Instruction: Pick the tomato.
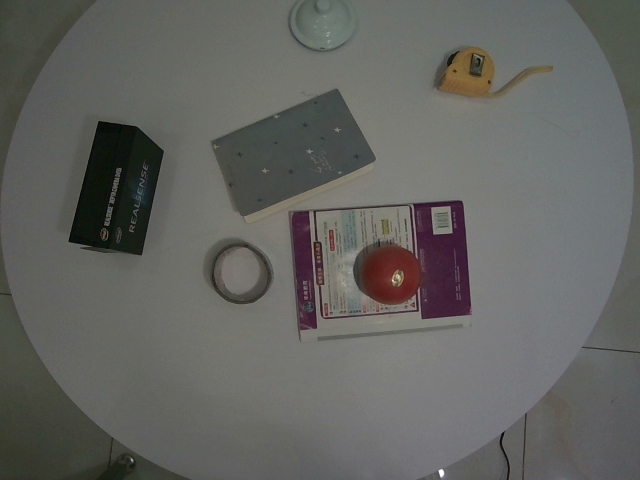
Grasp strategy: vertical